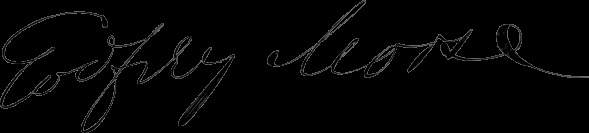
Signature of: godfrey morse